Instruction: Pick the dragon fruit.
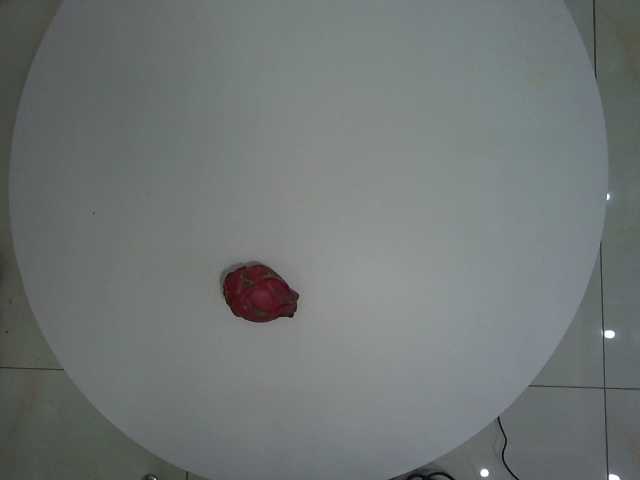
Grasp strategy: vertical